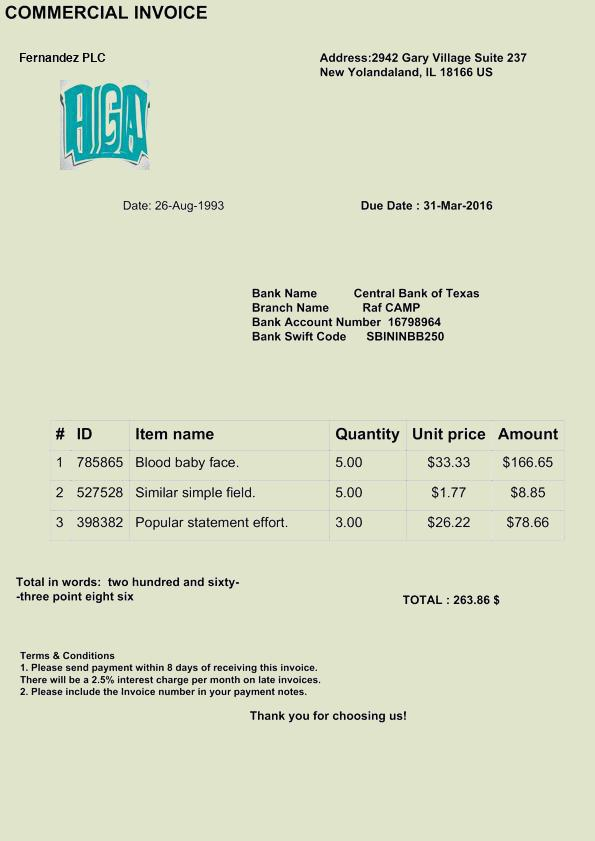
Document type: Invoice